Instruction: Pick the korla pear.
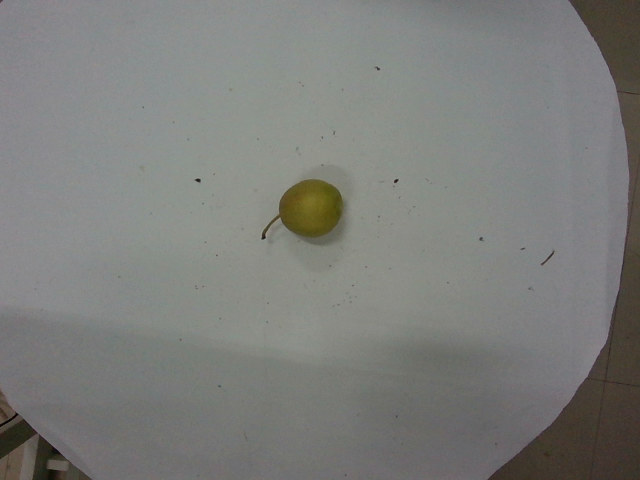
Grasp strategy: vertical